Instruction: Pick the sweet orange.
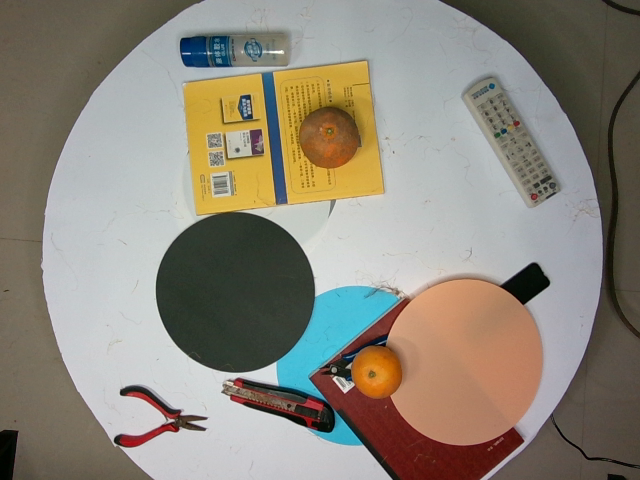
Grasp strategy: vertical